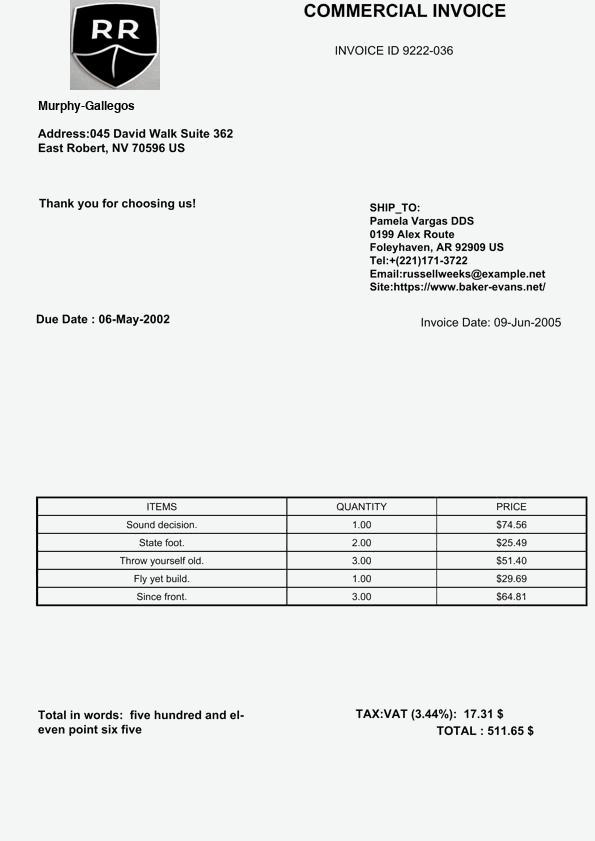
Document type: Invoice